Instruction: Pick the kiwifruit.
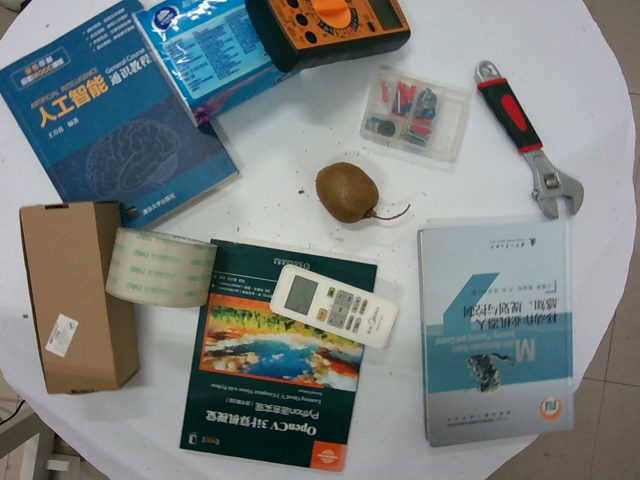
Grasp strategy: vertical